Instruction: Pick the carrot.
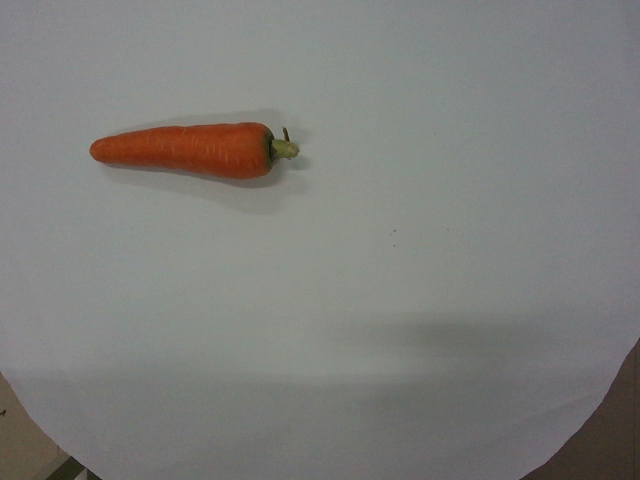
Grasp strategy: vertical